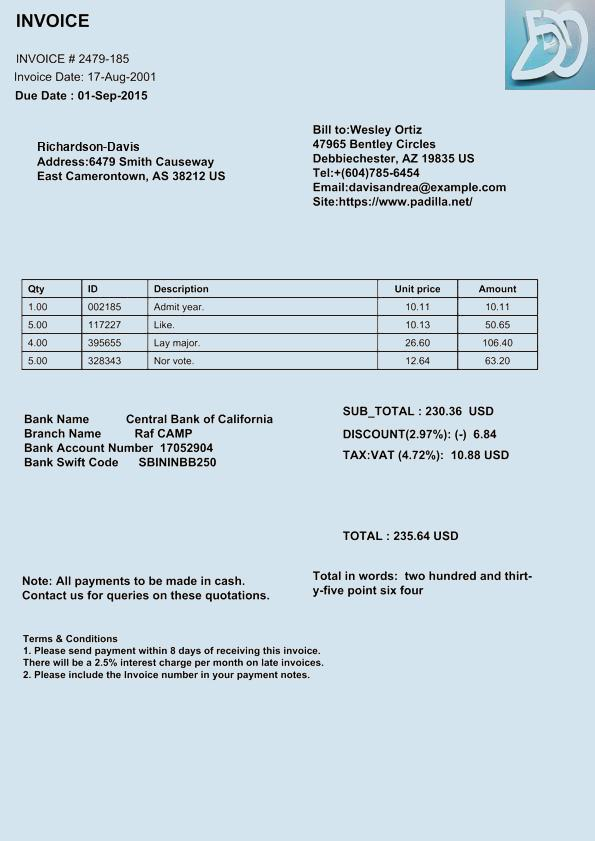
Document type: Invoice